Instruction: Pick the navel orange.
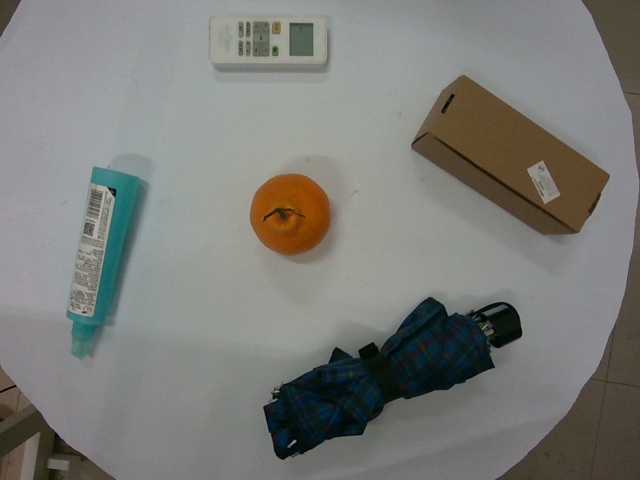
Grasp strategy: vertical